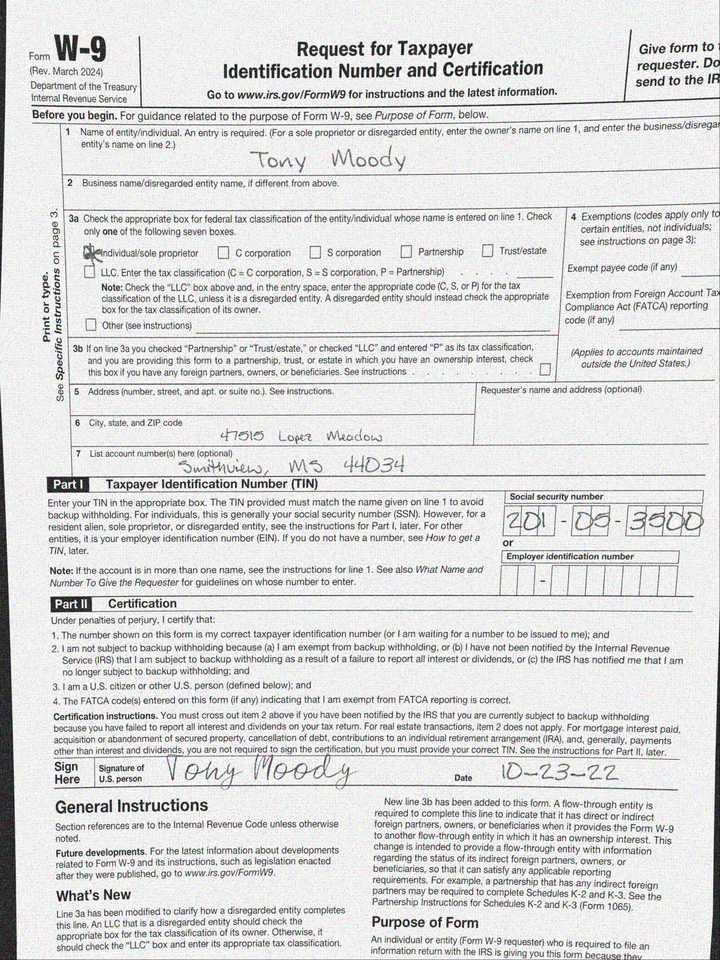
adr1: 47515 Lopez Meadow
adr2: Smithview, MS 44034
cbx: yes
ssn: 201053500
enm: Tony Moody
sdt: 10-23-22